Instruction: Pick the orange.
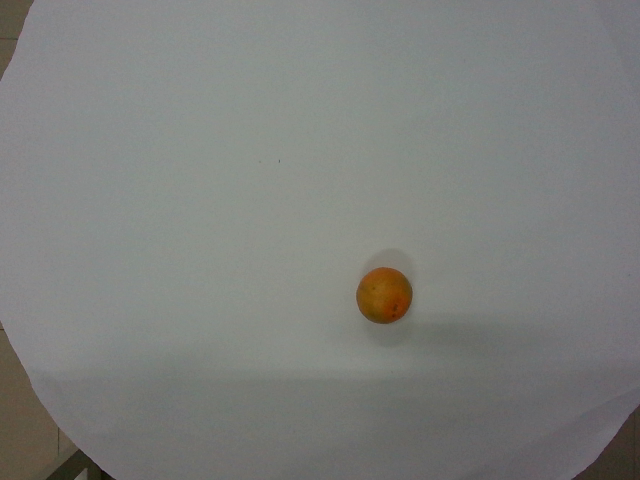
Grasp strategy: vertical